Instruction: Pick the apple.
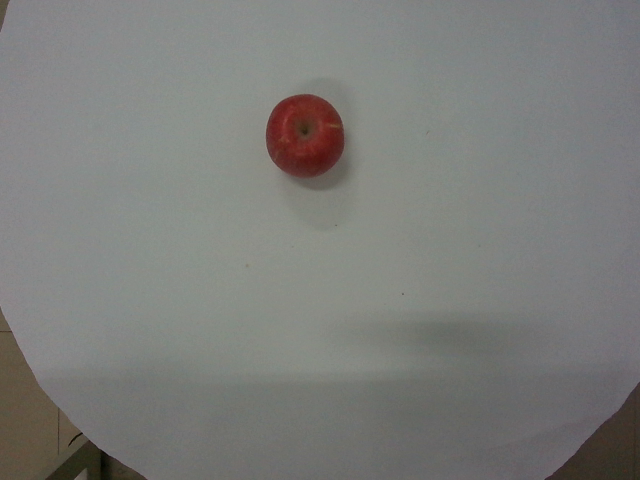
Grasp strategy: vertical